Question: What might the diagnosis be?
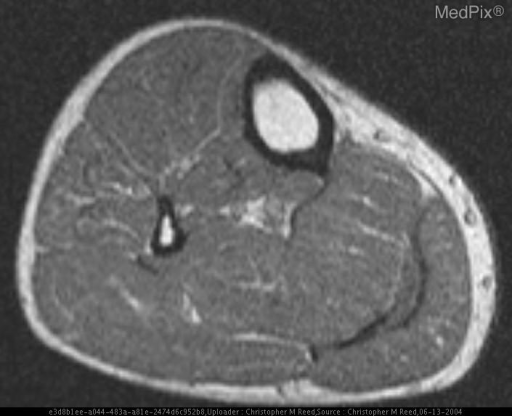
Answer: The possible diagnosis includes Plantaris Tendon Tear.